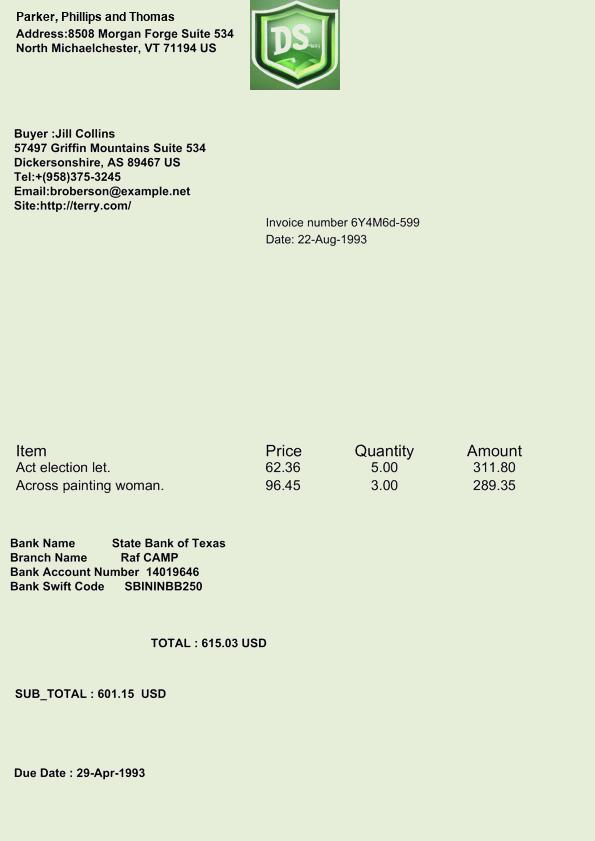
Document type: Invoice